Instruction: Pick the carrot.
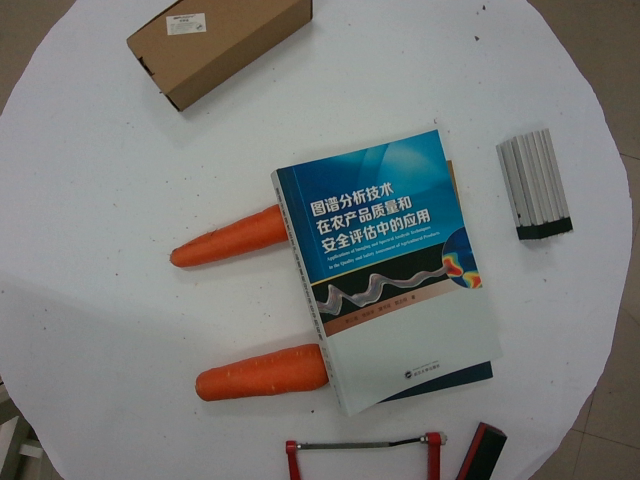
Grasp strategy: vertical